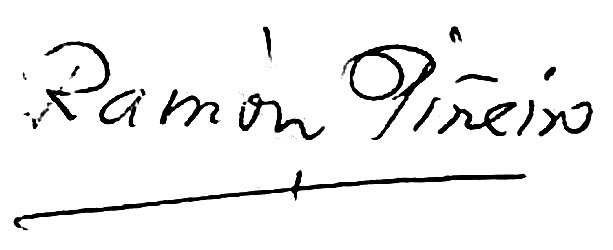
Signature of: ramón piñeiro lópez